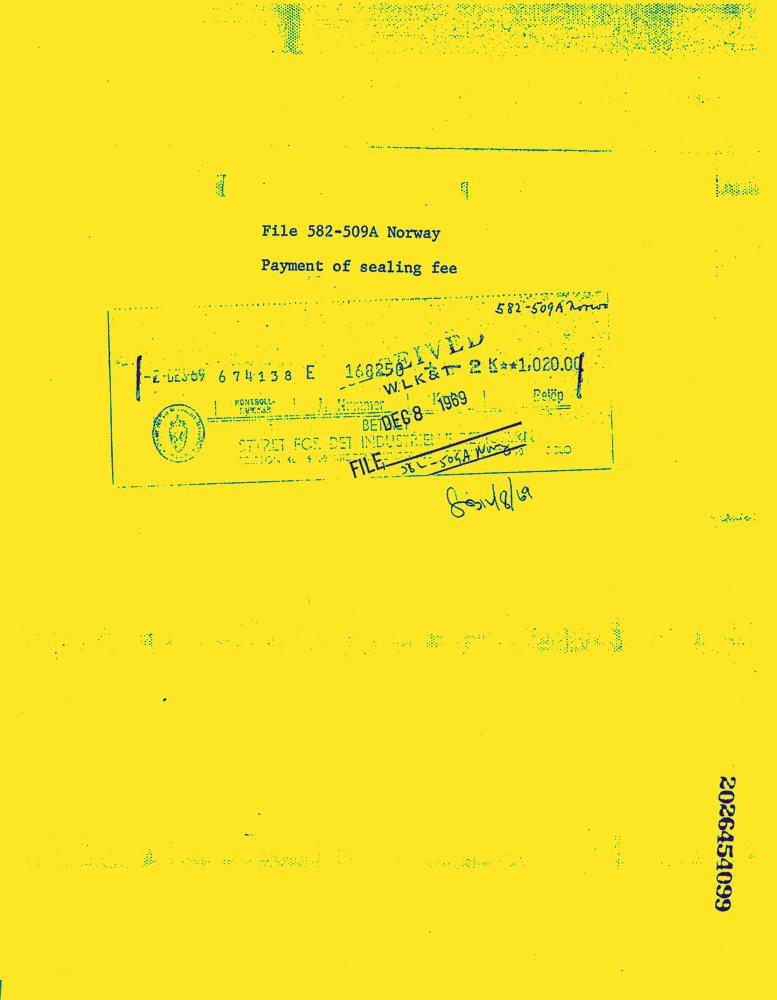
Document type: Invoice-Doc